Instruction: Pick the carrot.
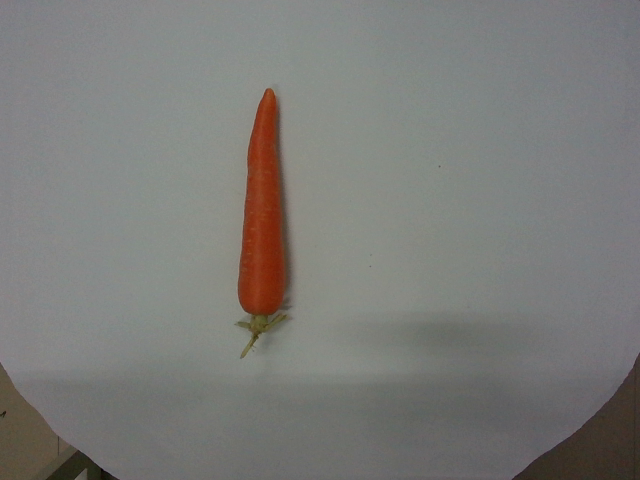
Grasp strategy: vertical